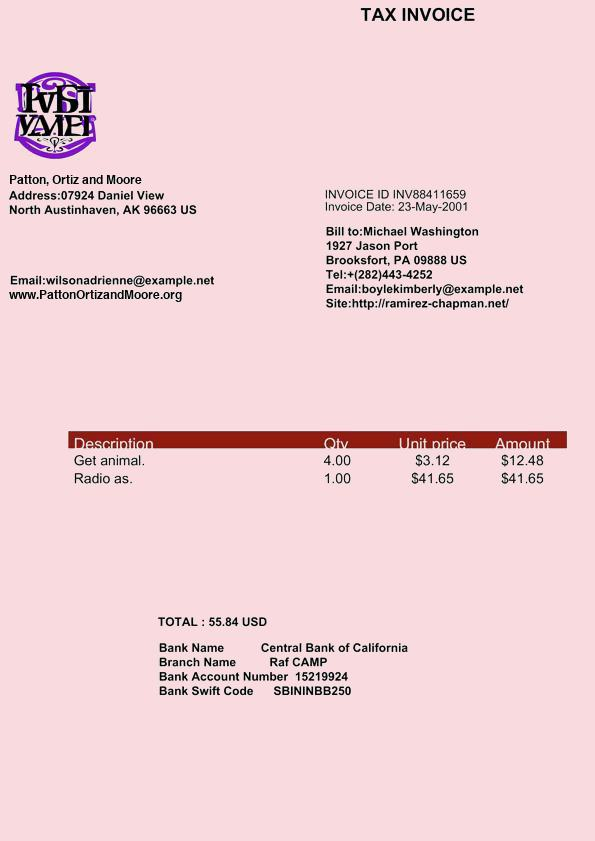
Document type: Invoice